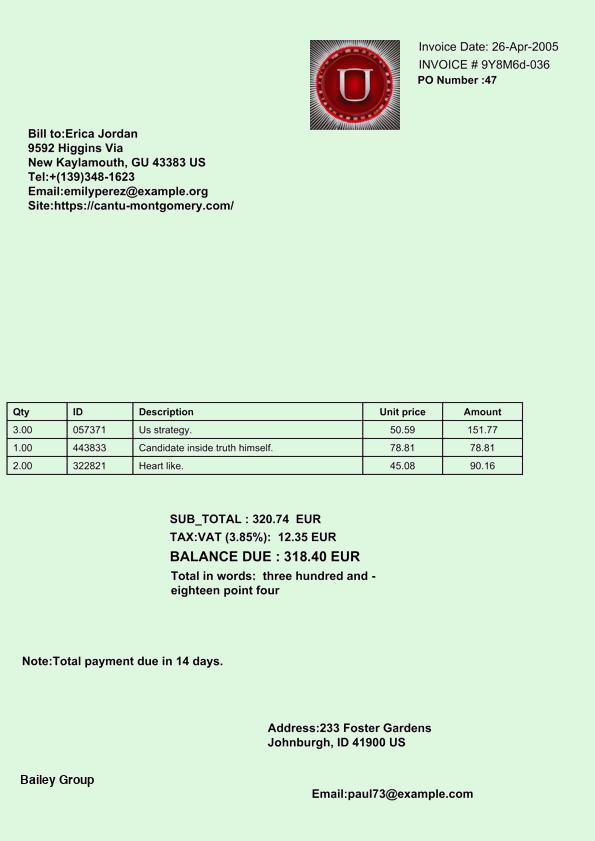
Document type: Invoice